Question: What do the imaging results show?
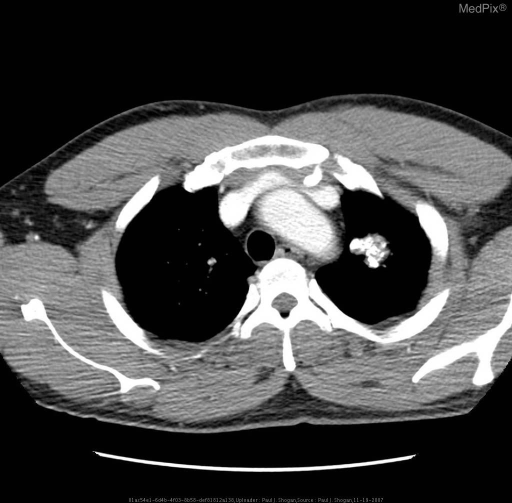
Answer: The imaging shows PA chest radiograph demonstrate a well circumscribed opacity within the LUL. The lateral view demonstrates a well circumscribed opacity within the LUL, obscuring the trachea.

Axial contrast enhanced CT demonstrates a well circumscribed nodule in the LUL, with a lobulated border, and multiple clumps of calcium or ‘popcorn’ calcifications, as well as discrete areas of fat dispersed throughout the lesion. Axial contrast enhanced CT image of the thorax at the level of the aortic arch demonstrate a well circumscribed nodule in the LUL, with multiple clumps of calcium or ‘popcorn’ calcifications dispersed throughout the lesion.